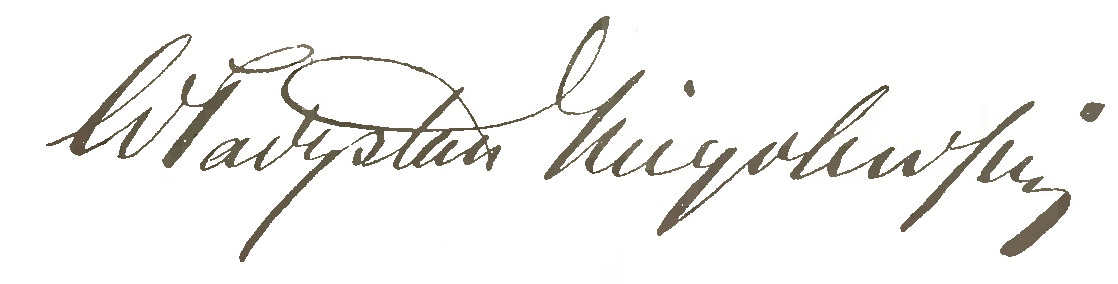
Signature of: władysław niegolewski